Question: How is the history relevant to the case?
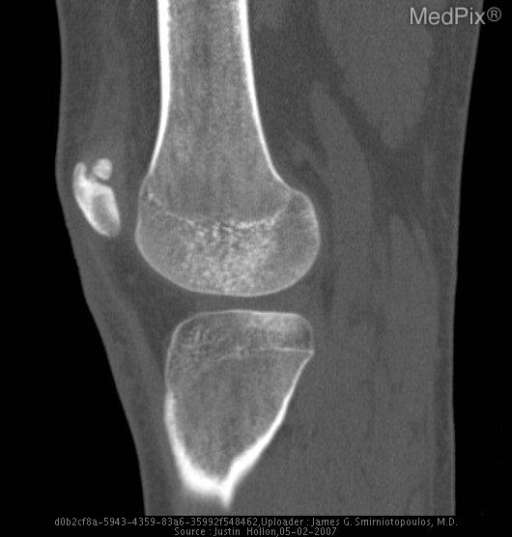
Answer: The patient's history of 18 y/o man fell down the stairs.  Now with right knee pain, localized to the patella.  Pain is reported as constant and throbbing, increasing to 8-9/10 pain with weight bearing. is key in understanding the case.